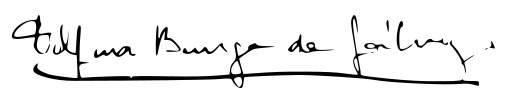
Signature of: delfina bunge